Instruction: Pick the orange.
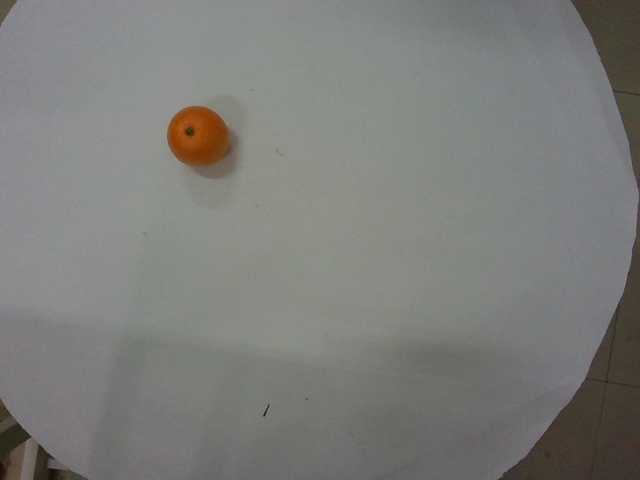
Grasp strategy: vertical